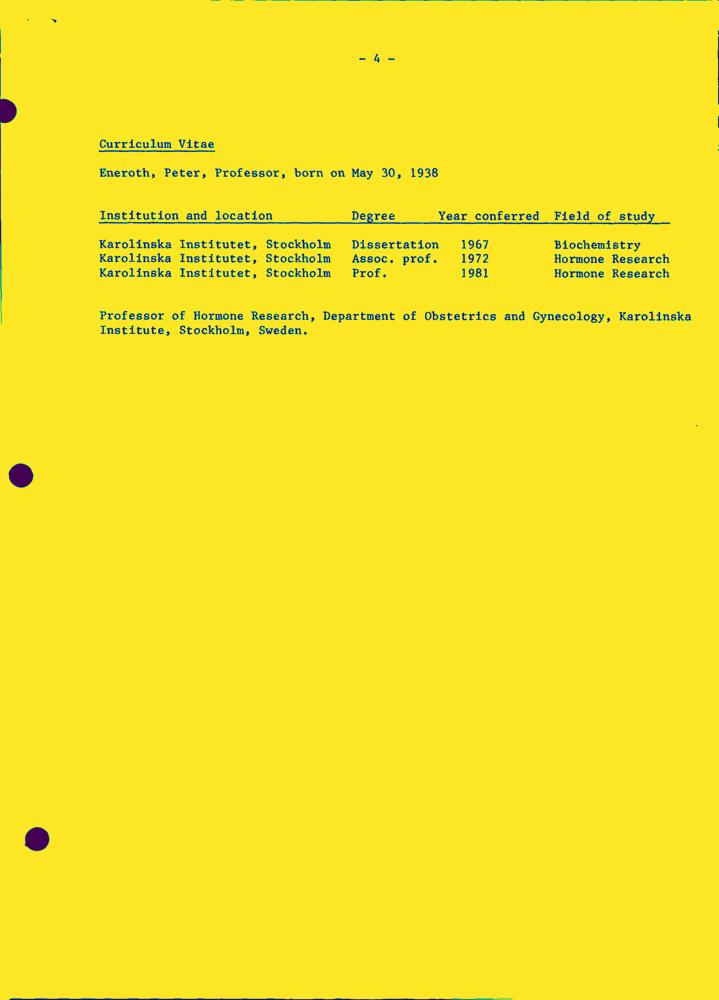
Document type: Resume-Doc